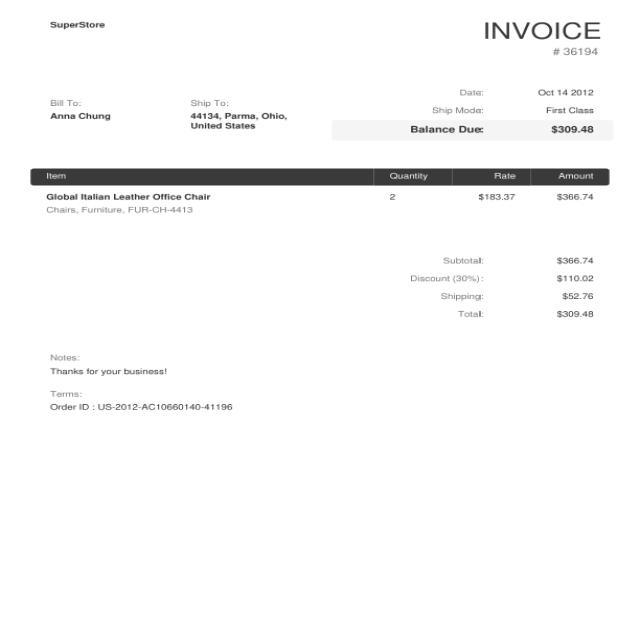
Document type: Invoice